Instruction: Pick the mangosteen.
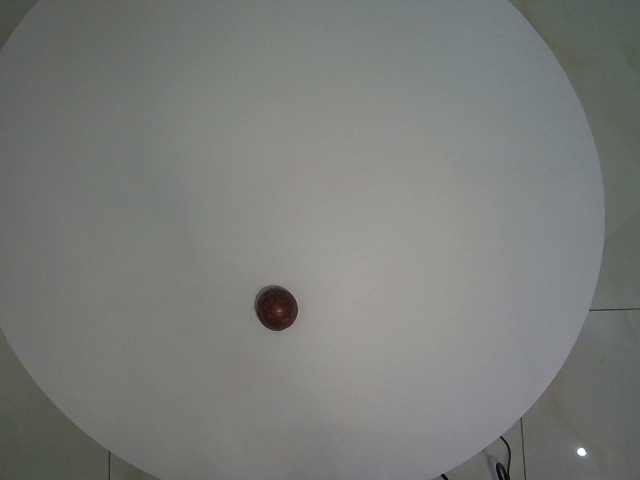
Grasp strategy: vertical